Question: What might the diagnosis be?
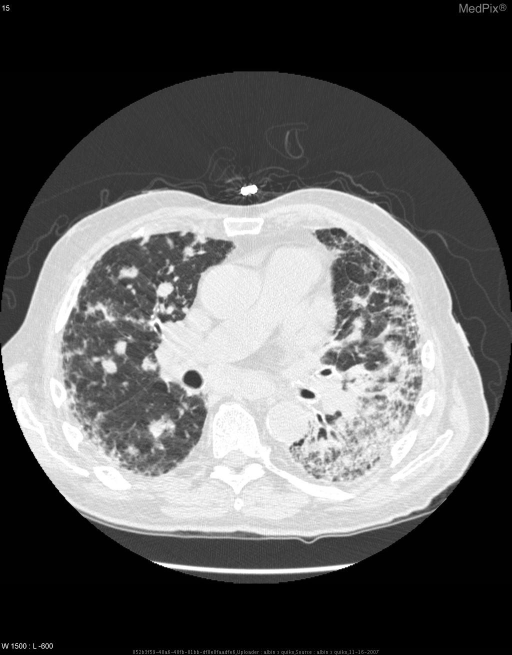
Answer: The possible diagnosis includes 1.  Metastatic Non-small Cell lung cancer.

2.  Metastatic small cell lung cancer.

3.  Idiopathic pulmonary fibrosis

4.  Pneumoconiosis (such as asbestosis, silicosis etc) this would depend on his exposure.

5.  Infection.